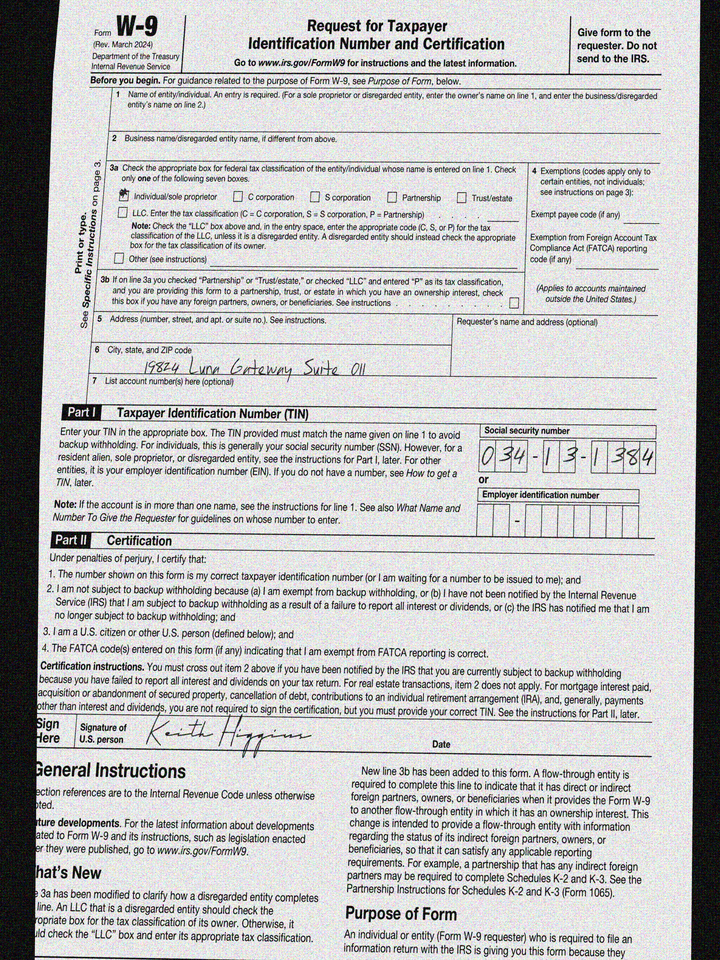
adr1: 19824 Luna Gateway Suite 011
cbx: yes
ssn: 034131384